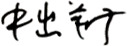
Signature of: nakade hitsujiko 1